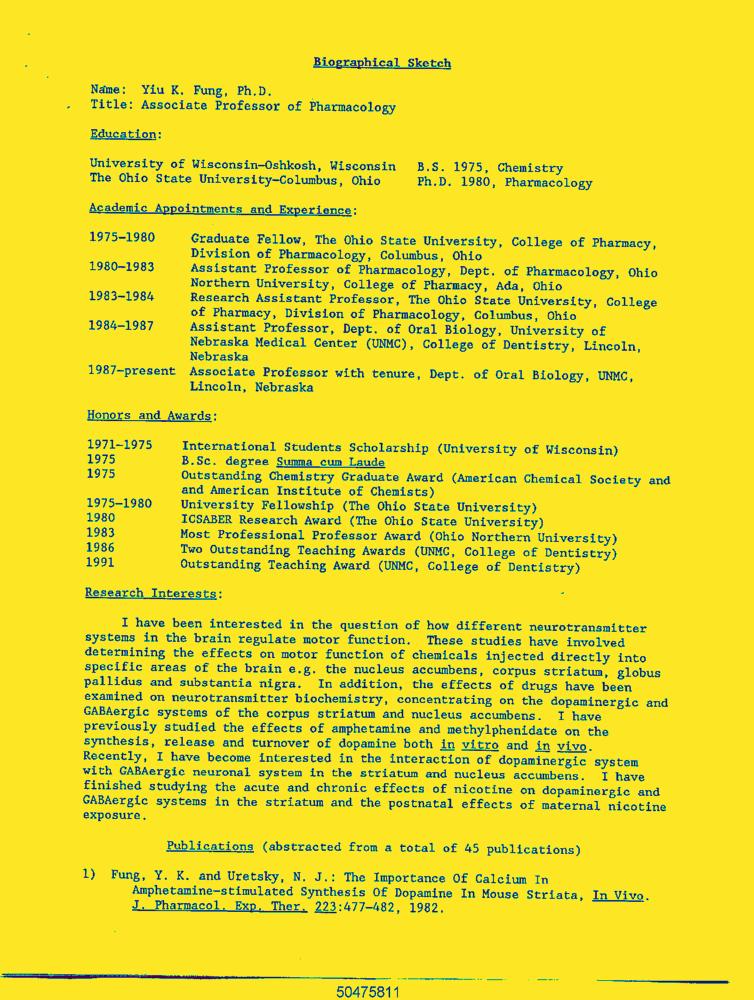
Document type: Resume-Doc